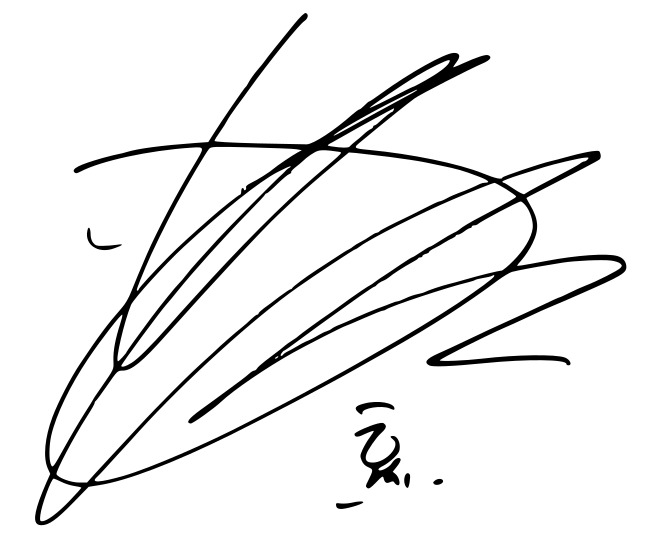
Signature of: hoshi